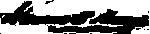
Signature of: stevens t mason